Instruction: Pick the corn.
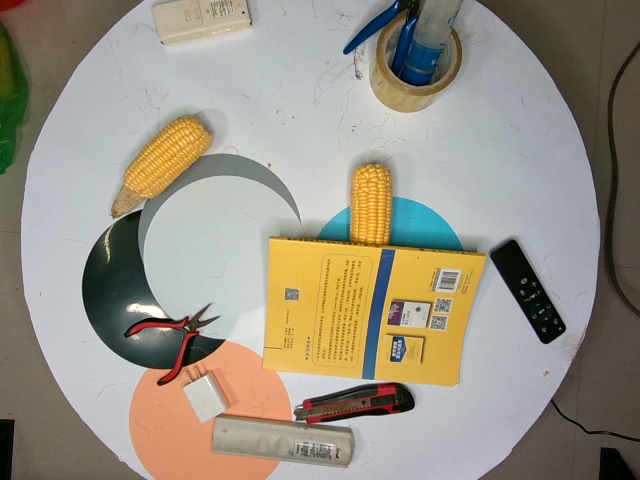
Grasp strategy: vertical